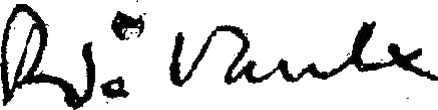
Signature of: bernard de vaulx